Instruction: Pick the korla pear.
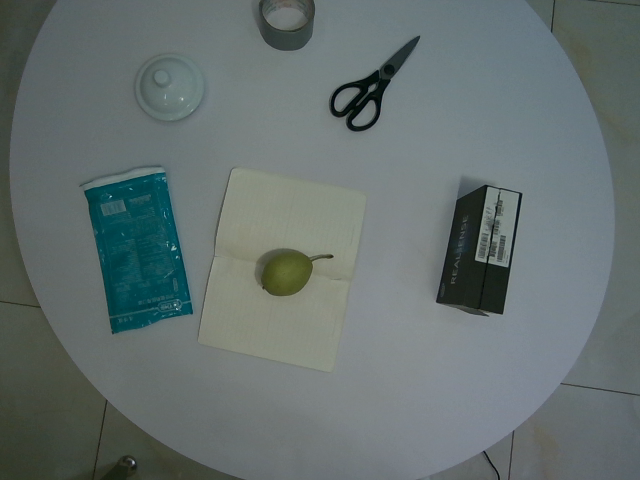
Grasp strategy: vertical